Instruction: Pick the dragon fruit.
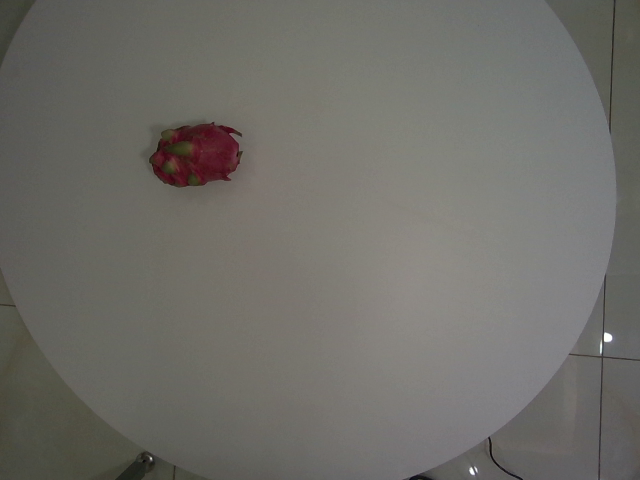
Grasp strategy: vertical